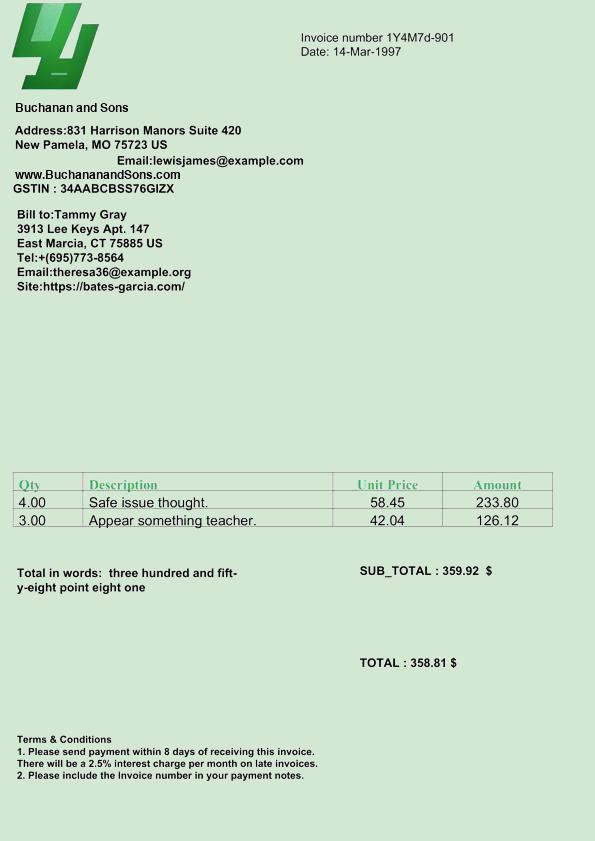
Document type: Invoice